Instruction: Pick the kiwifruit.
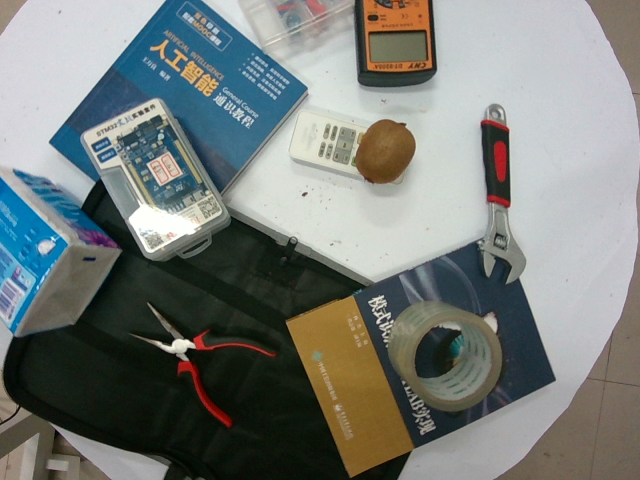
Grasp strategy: vertical